Question: In what way does the history help explain the case?
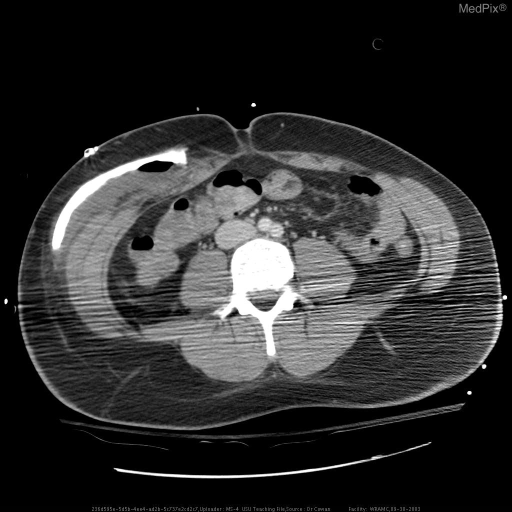
Answer: The patient's history of GSW from global war on terrorism.  Evacuated to CONUS  for definitive management after stabilization in Germany. is key in understanding the case.